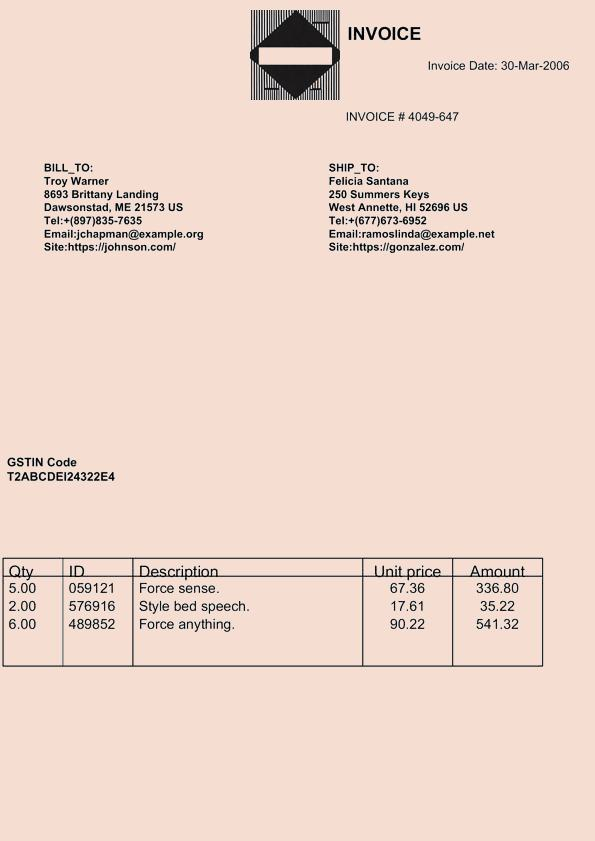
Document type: Invoice